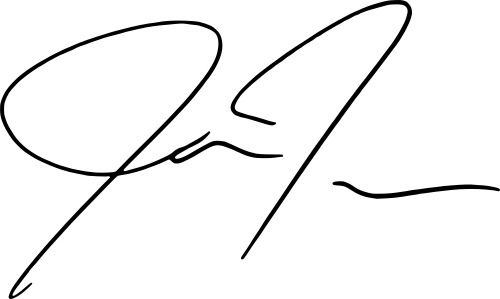
Signature of: jonathan tisch